Question: What appears to be the issue?
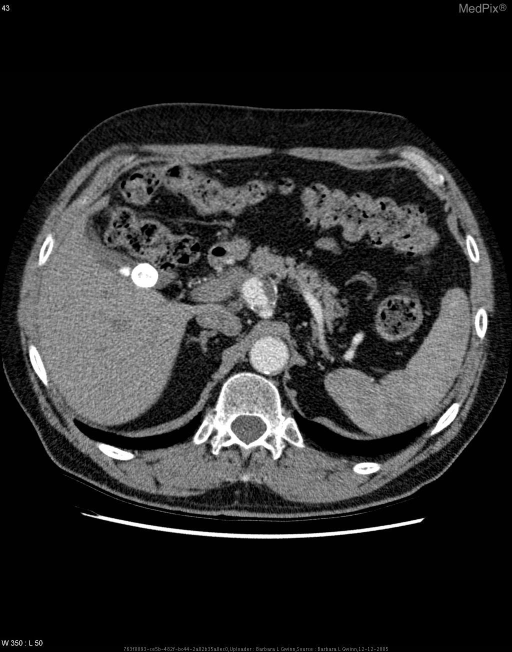
Answer: The findings suggest A 4.5cm x 2cm fusiform aneurysm of the celiac artery located 1cm from the origin with extensive mural thrombus just distal to the aneurysm.. Celiac artery aneurysm on CT w/contrast axial and sagittal planes.  Some calcification of the aneurysm with mural thrombus distally.. The patient might have a history of 72 yo man with celiac aneurysm noted on screening virtual colonography..